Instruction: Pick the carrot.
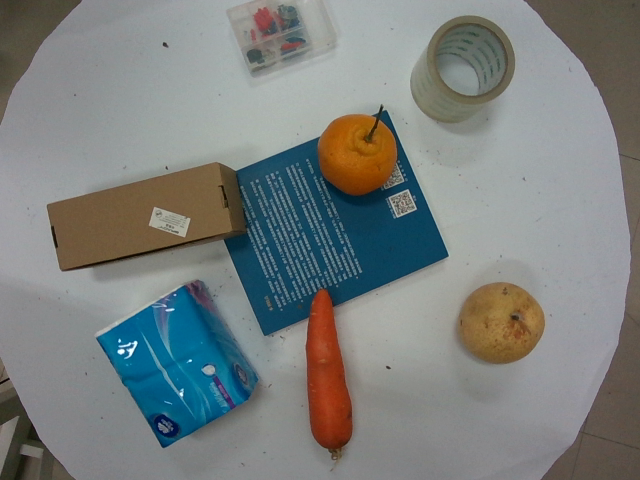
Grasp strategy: vertical